Question: What is the main concern?
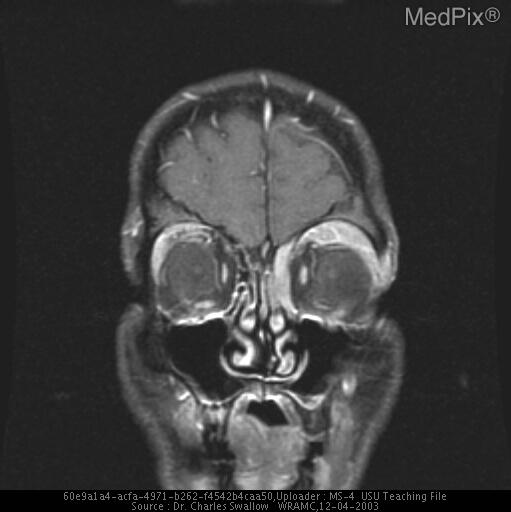
Answer: The findings suggest MRI: Extraconal mass along the roof of the left orbit, 8mm CC x 3.8cm AP x 3.4cm transverse, indistinct from lacrimal gland. Right lacrimal gland also enlarged or surrounded by mass.. MRI: Extraconal mass along the roof of the left orbit, 8mm CC x 3.8cm AP x 3.4cm transverse, indistinct from lacrimal gland. Right lacrimal gland also enlarged or surrounded by mass.. The patient might have a history of The patient was diagnosed with pseudotumor cerebri 3 yrs ago and presented for follow up with opthalmology with no complaints or specific symptoms. He did report a 10 lb weight loss over past 18 mos..